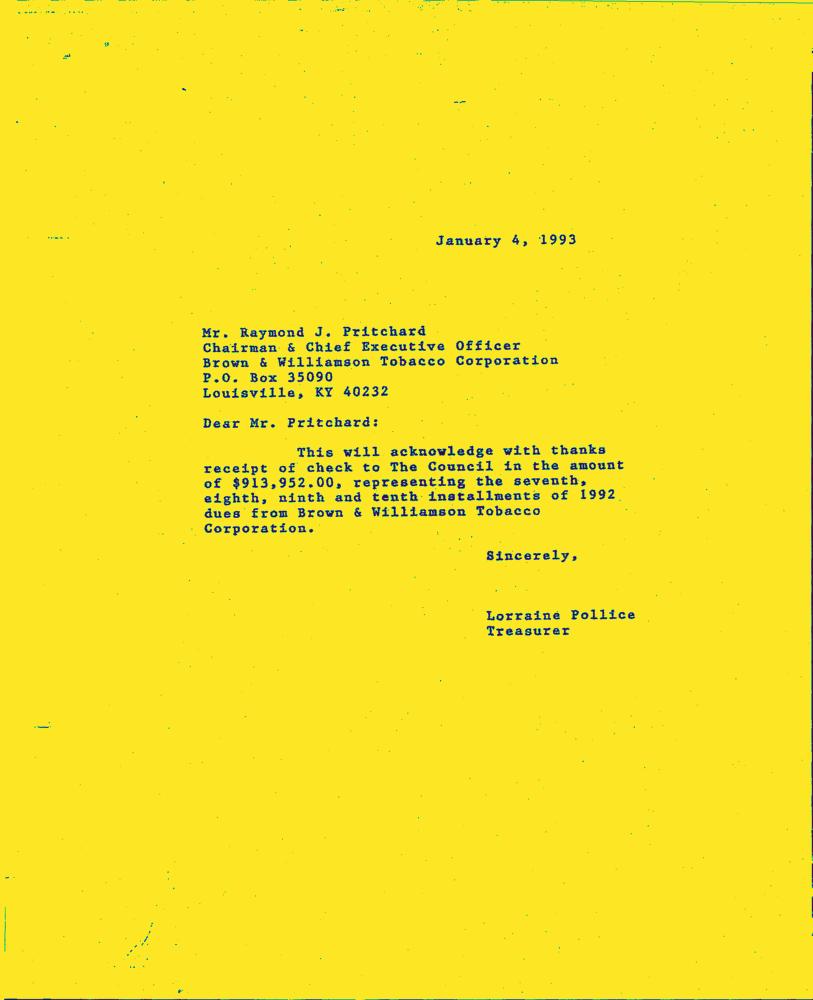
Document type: Letter-Doc